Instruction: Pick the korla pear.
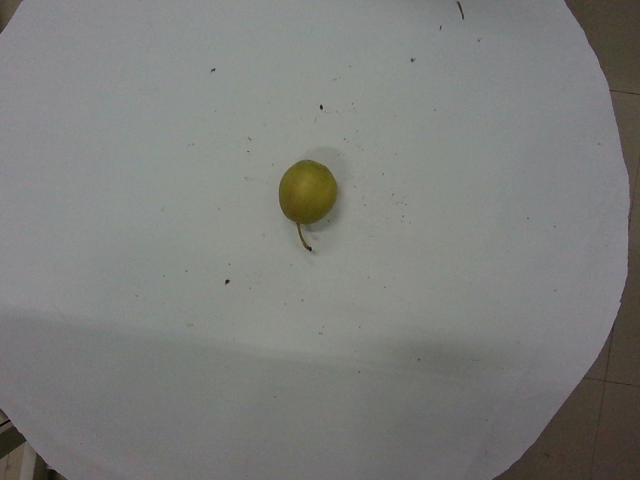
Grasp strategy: vertical